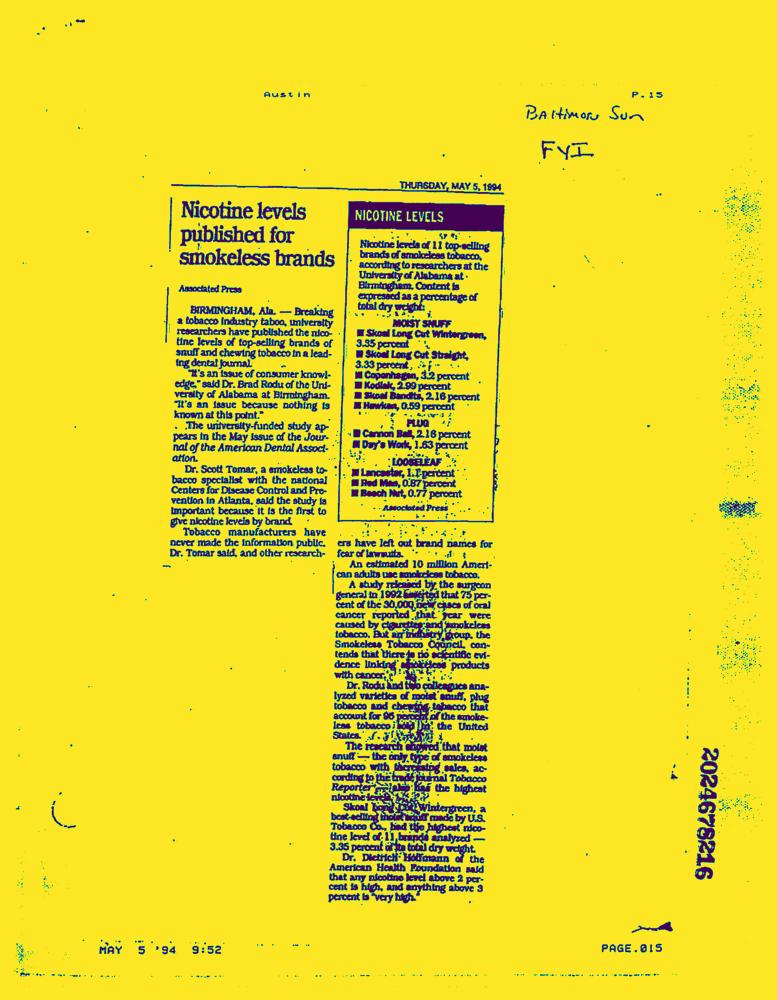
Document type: News-Article